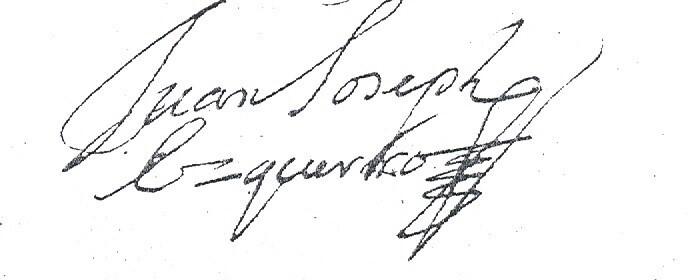
Signature of: juan josé ezquerro